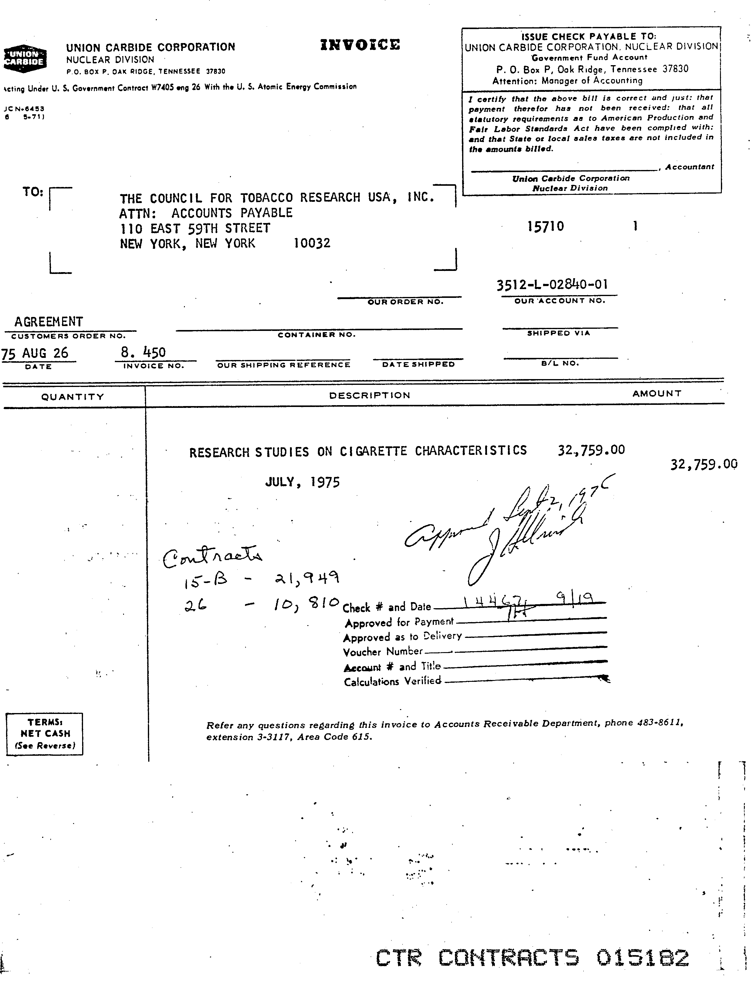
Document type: Invoice